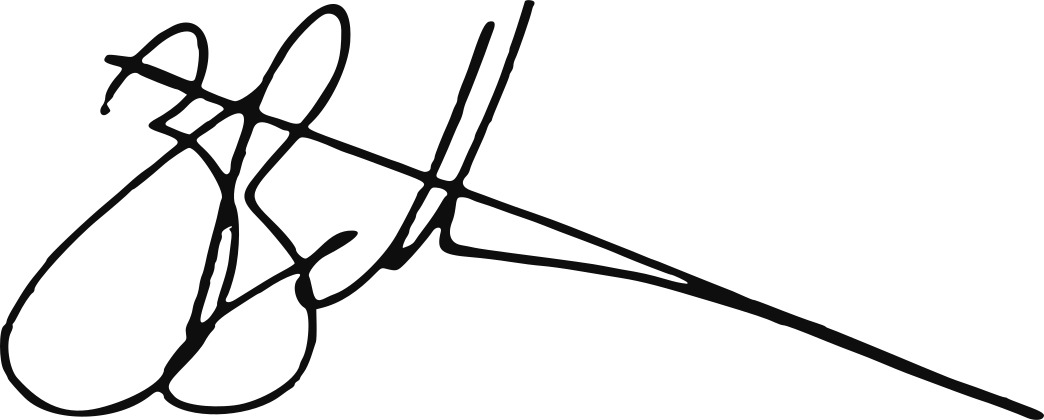
Signature of: zoe bettison